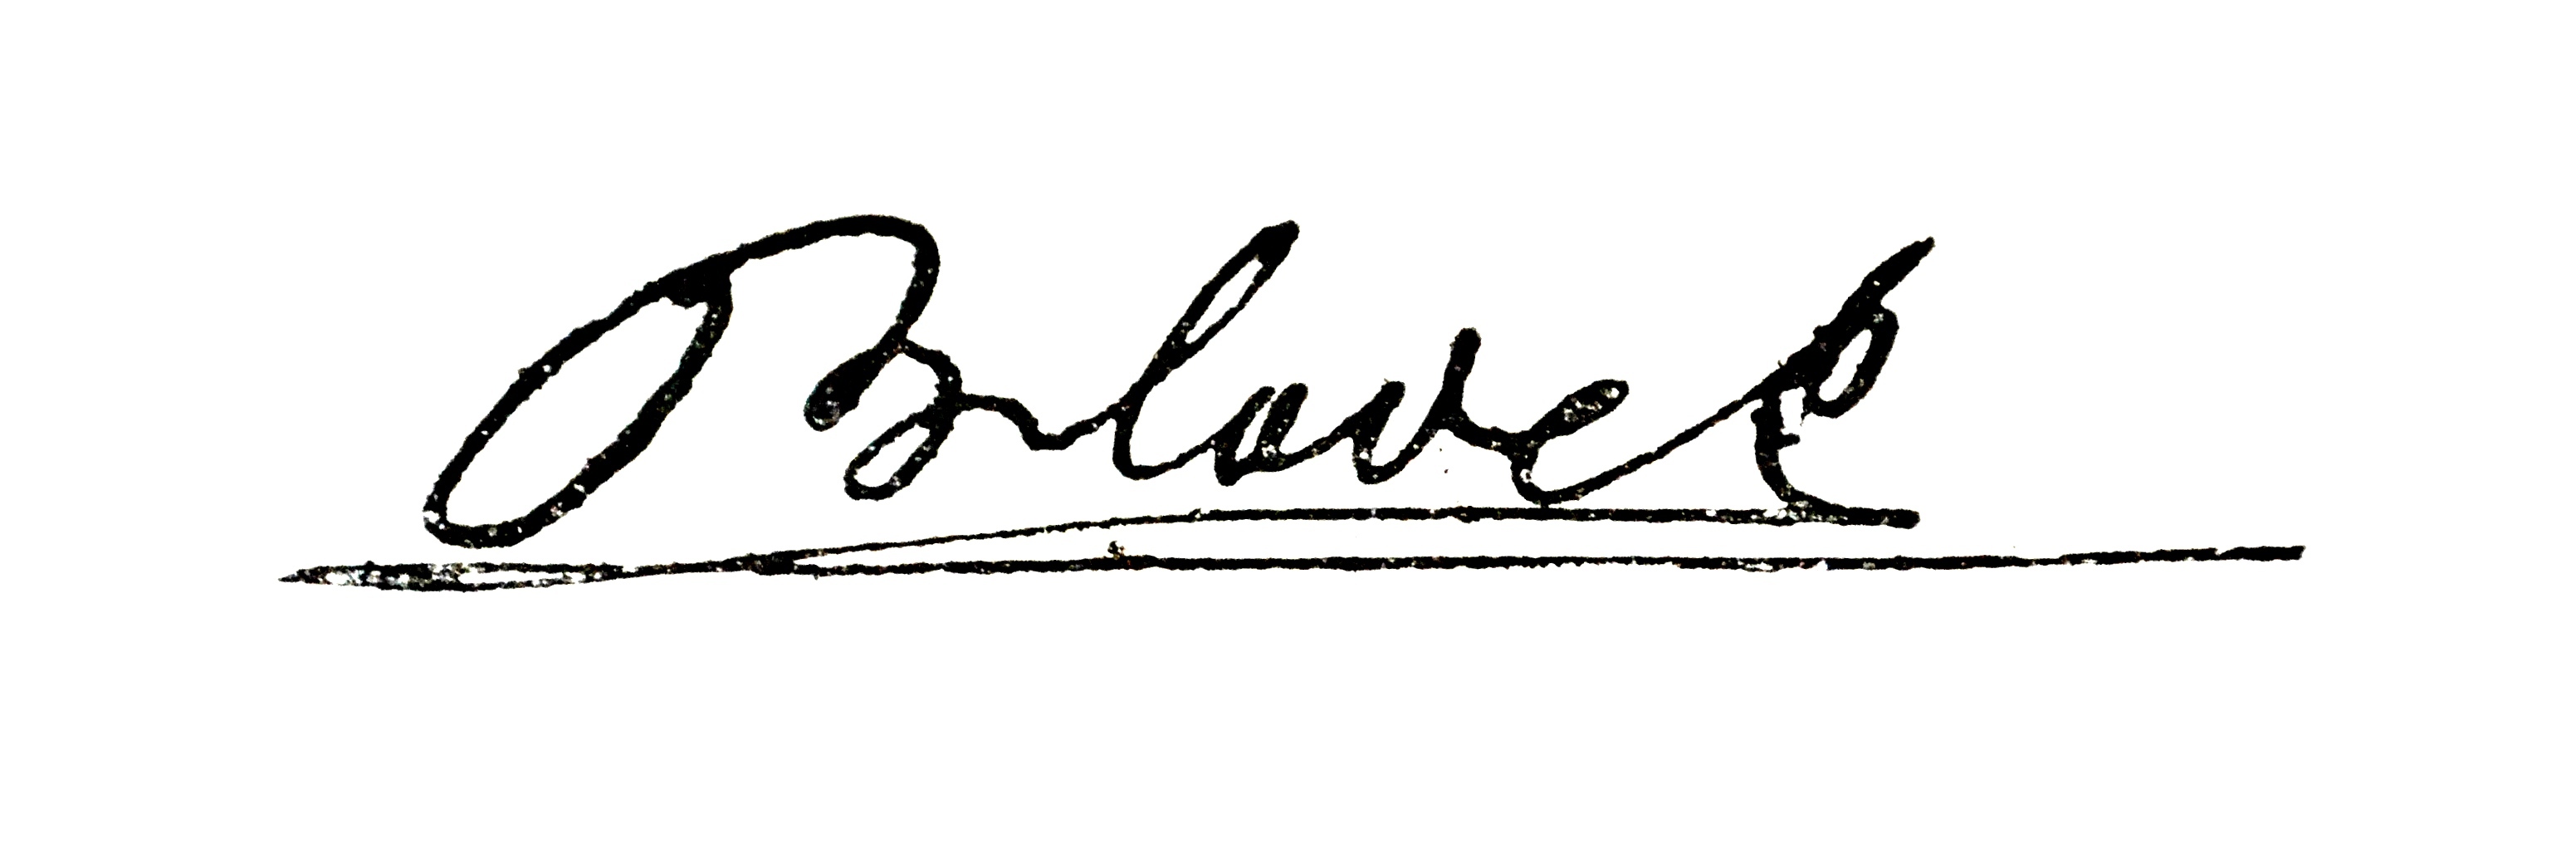
Signature of: vilém blodek